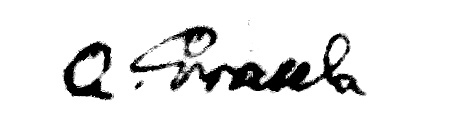
Signature of: andrzej grasela